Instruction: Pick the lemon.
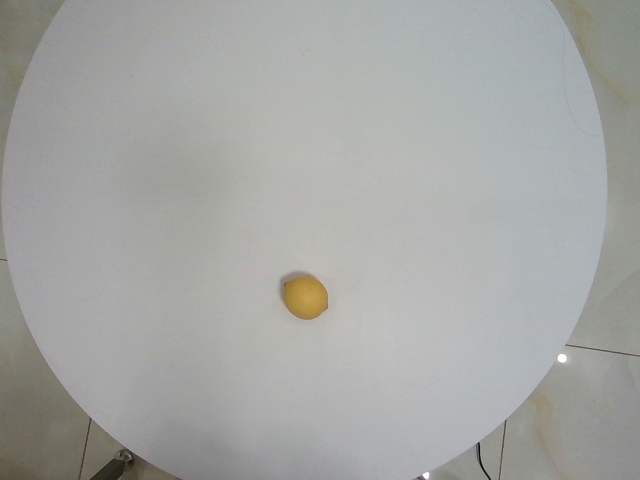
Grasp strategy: vertical